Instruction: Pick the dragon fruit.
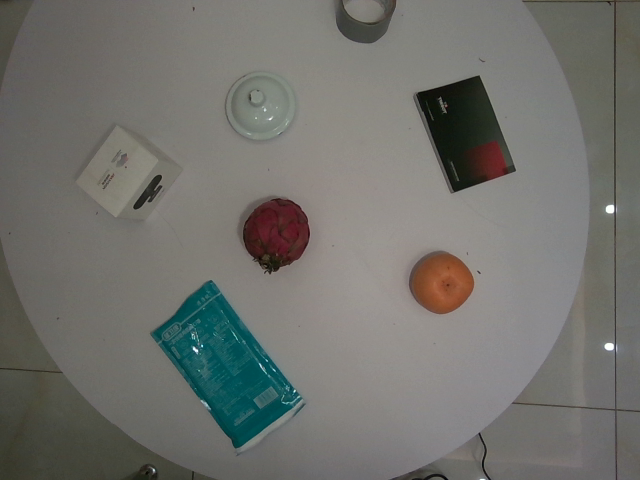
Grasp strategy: vertical